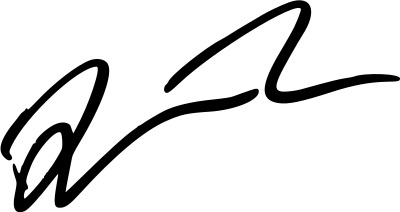
Signature of: quentin tarantino